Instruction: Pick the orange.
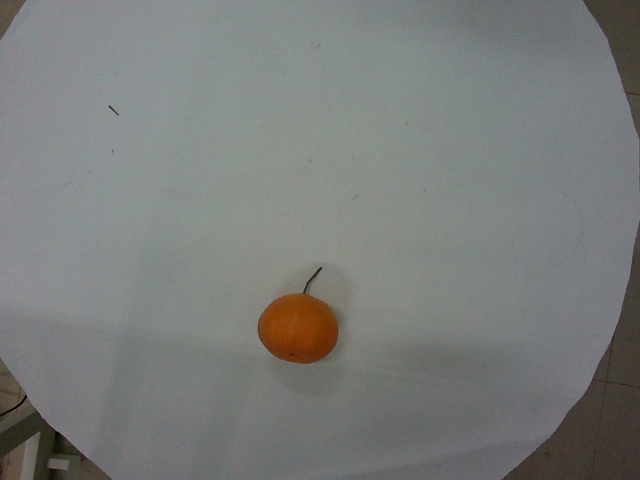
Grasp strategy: vertical